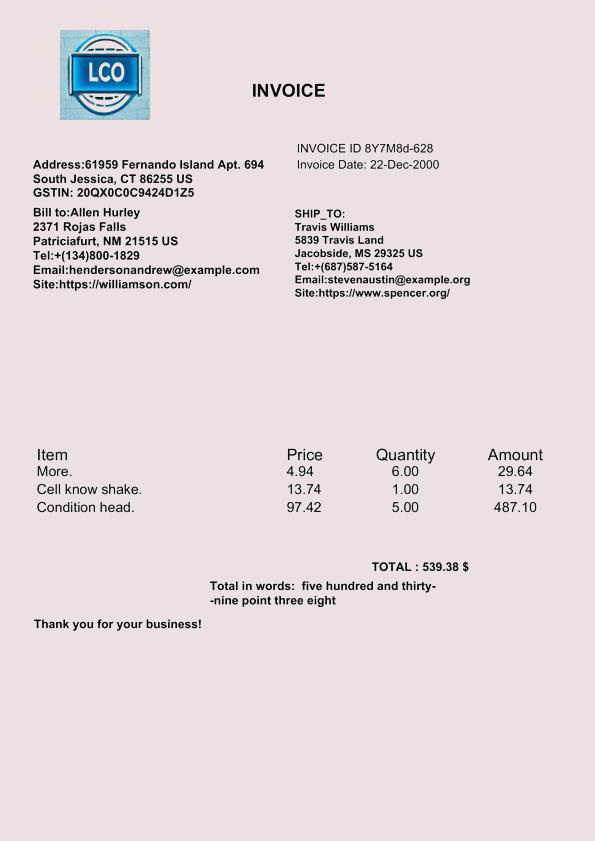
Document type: Invoice